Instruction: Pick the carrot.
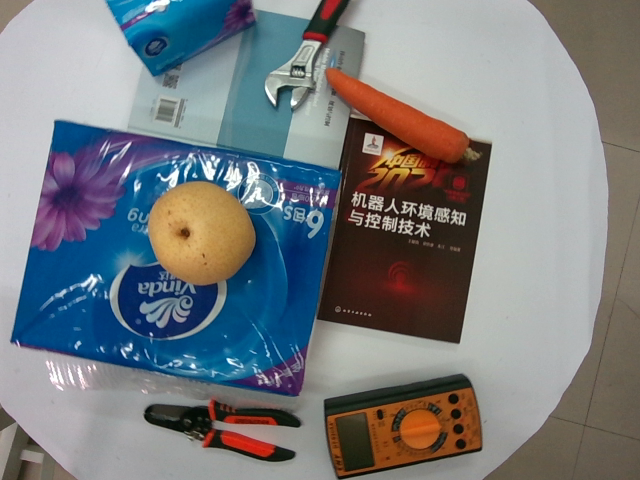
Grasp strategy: vertical